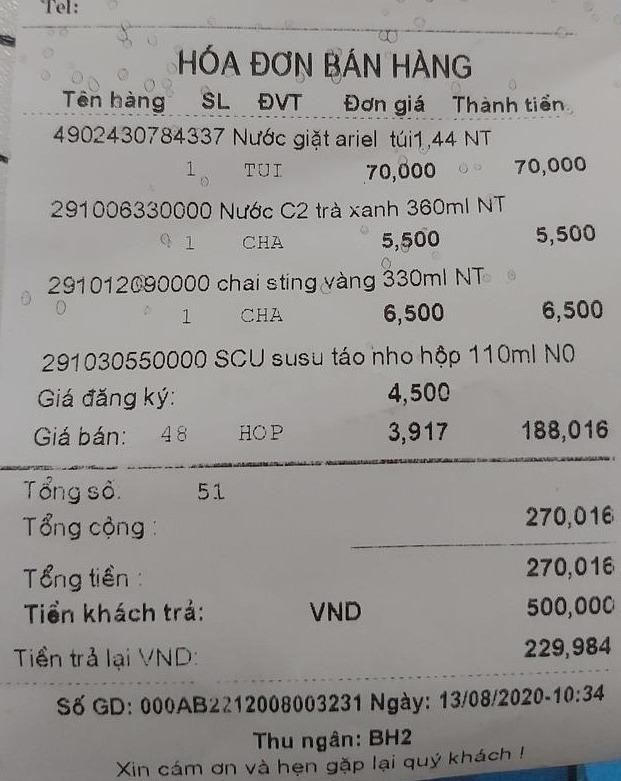
Tel:

HÓA ĐƠN BÁN HÀNG

<table>
<tr>
<th>Tên hàng</th>
<th>SL</th>
<th>ĐVT</th>
<th>Đơn giá</th>
<th>Thành tiền</th>
</tr>
<tr>
<td>4902430784337 Nước giặt ariel túi1,44 NT</td>
<td>1</td>
<td>TUI</td>
<td>70,000</td>
<td>70,000</td>
</tr>
<tr>
<td>2910063300000 Nước C2 trà xanh 360ml NT</td>
<td>1</td>
<td>CHA</td>
<td>5,500</td>
<td>5,500</td>
</tr>
<tr>
<td>291012090000 chai sting vàng 330ml NT</td>
<td>1</td>
<td>CHA</td>
<td>6,500</td>
<td>6,500</td>
</tr>
<tr>
<td>2910305500000 SCU susu táo nho hộp 110ml NO
Giá đăng ký: 4,500
Giá bán:</td>
<td>48</td>
<td>HOP</td>
<td>3,917</td>
<td>188,016</td>
</tr>
</table>

Tổng số: 51
Tổng cộng : 270,016

Tổng tiền : 270,016
Tiền khách trả: VND 500,000
Tiền trả lại VND: 229,984

Số GD: 000AB2212008003231 Ngày: 13/08/2020-10:34
Thu ngân: BH2
Xin cảm ơn và hẹn gặp lại quý khách !